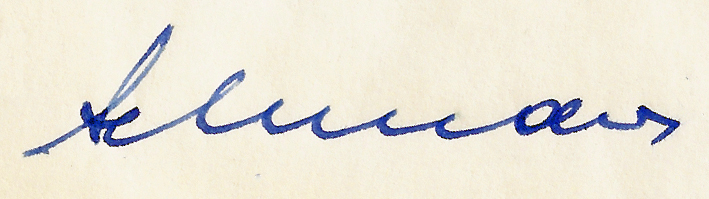
Signature of: michael schmaus